Question: Explain the disease:
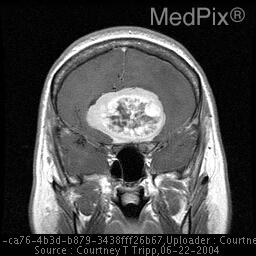
Answer: The disease is discussed as: Epidemiology and Location
Meningiomas comprise approximately 20% of adult intracranial tumors, have a female predominance, and occur most often during middle and older ages.  They may be found in intracranial and intraspinal compartments.  In the head, meningiomas are most commonly located in frontal, parasagittal, and parietal convexities (50% of cases). Less than 10% of tumors are infratentorial; multiple meningiomas occur less than 10% of the time.  Clinical presentation is varied, depending on particular structures compressed by the mass. Headache and visual changes are frequently reported.  A large number of patients with meningiomas are asymptomatic.

Origins, Growth, and Histology
The majority of meningiomas are histologically benign tumors, arising from the cap cells of the arachnoid layer. In many cases, serial imaging studies have revealed a cessation of growth after the time of initial tumor detection. These tumors project inward from the dura, and can cause clinically significant effects due to compression of surrounding neurological structures.  A variety of classification systems based on cytology and histopathology are used with meningiomas.  While the overwhelming majority of meningiomas are histologically benign, the malignant type may result in rapid, widespread infiltration with small (microscopic) "finger" projections into adjacent cortex.  In patients with malignant meningiomas, marked deficits in physical and mental status may culminate in death.

Radiological Findings
Plain films may reveal hyperostosis, erosion, or calcification adjacent to tumor site.  Noncontrast CT's of meningiomas often reveal sharply demarcated, rounded, homogenous masses with slightly increased density when compared to surrounding cortex.  Up to 10% of meningiomas may appear isodense with respect to surrounding brain.  CT may reveal focal cerebral atrophy, edema, or widening of subarachnoid spaces, direct effects of tumor compression of surrounding structures.  Contrast enhanced CT most often reveals homogenous enhancement in approximately 85% of cases.

On MRI, T1 images are often hypo- or isointense; T2 images often reveal isointense or slightly hyperintense masses. Gadolinium increases signal intensity of meningiomas. A  "dural tail" consisting of tissue tapering into the dura may be appreciated.  Imaging studies may reveal extension of mass into cortical structures, or invasion of the calvarium. Angiography often reveals a homogenous, hypervascular pattern.

Treatment Options
A variety of clinical and experimental treatment options exist, including surgery, radiotherapy, stereotactic radiosurgery, brachytherapy, chemotherapy, and hormonal therapy.  Resection is the most widely utilized treatment option, although advanced age, concern about loss of neurological function due to surgery, advanced age, and being a poor surgical candidate preclude some from surgical options. Tumor embolization may be employed 3-5 days prior to surgery in an attempt to decrease blood supply to the meningioma. Recurrence of tumor is a possibility after resection. Complete removal of initial tumor and all affected bone results in recurrence rates of less than 10%.

Radiotherapy is often employed during the presurgical period.  Likewise radiotherapy after incomplete resection of a meningioma may be of considerable benefit to patients. Stereotactic radiosurgery with a "gamma knife" has shown decrease in tumor size in approximately 50% of cases.  Since this technology is relatively new, long term outcome of gamma knife therapy is not known. Brachytherapy with iodine-125 has been described in the literature; long term outcomes have yet to be determined. Medical treatment options include recommendations of anticonvulsant prophylaxis in patients with supratentorial masses; corticosteroids to reduce brain swelling may also be warranted.  The use of traditional antineoplastic agents in treating meningiomas has not been met with great success.  Hormonal manipulation may have a beneficial effect on stopping tumor growth; research this area continues.